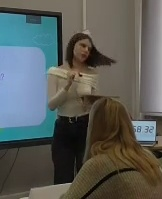
Категория: Коммуникативные модальности
Подкатегория: Паравербальное
Описание действия: Учитель при описании картины смеется
Контекст и комментарии: Контекст ДО: ученики смотрят на доску и слушают описание изображения. Контекст ПОСЛЕ: ученики начинают смеяться. Педагогический смысл: с помощью данного действия учитель снимает напряжение, а ученики чувствуют себя в более комфортной обстановке